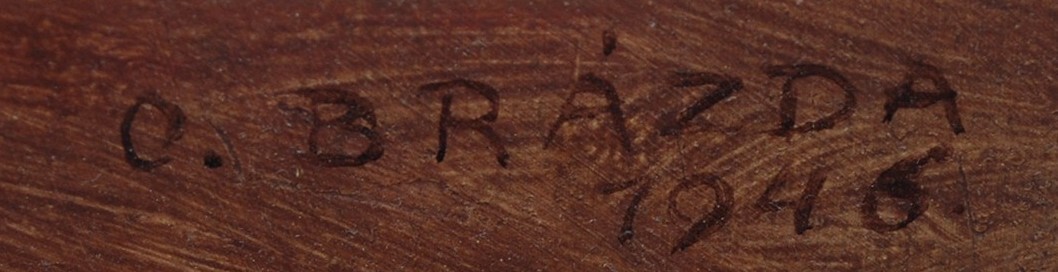
Signature of: oskar brázda